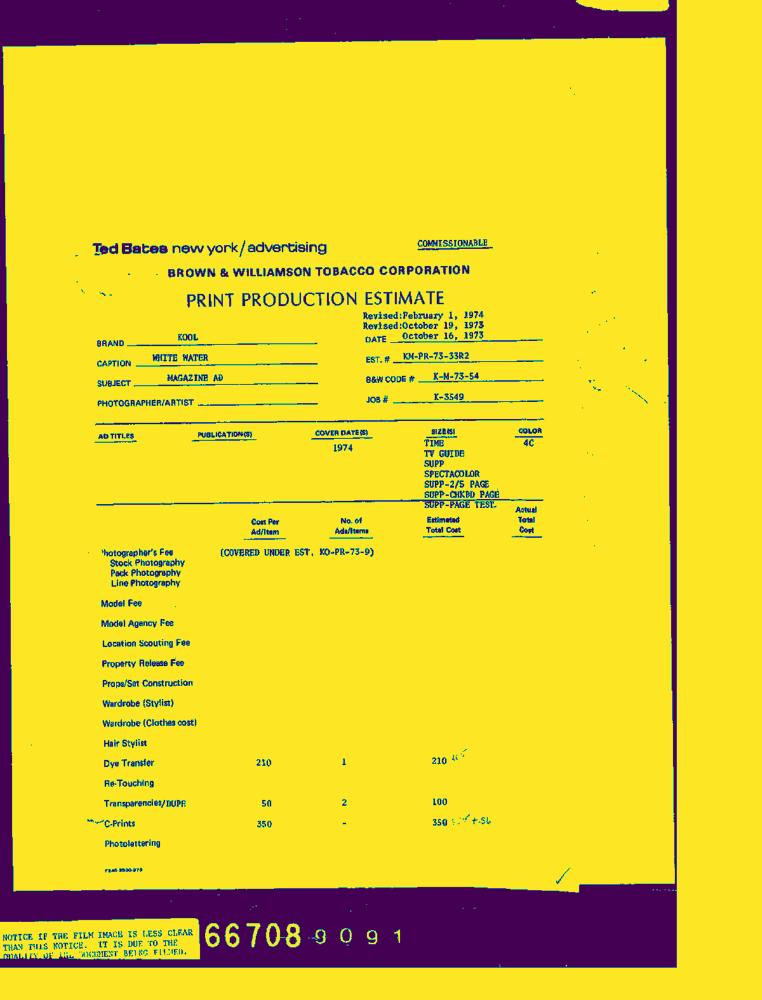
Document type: Invoice-Doc